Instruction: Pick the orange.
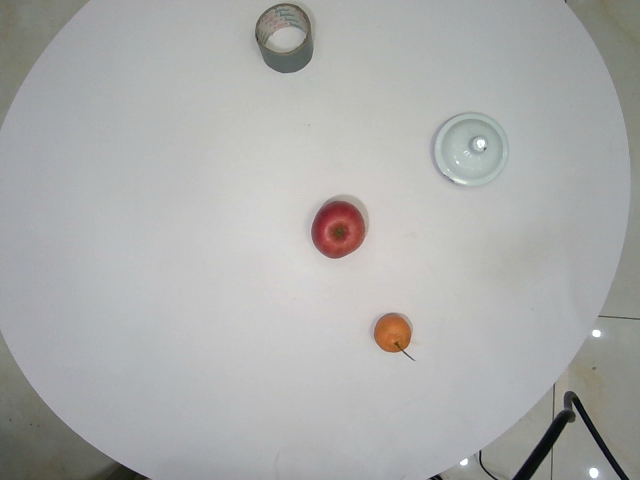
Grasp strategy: vertical